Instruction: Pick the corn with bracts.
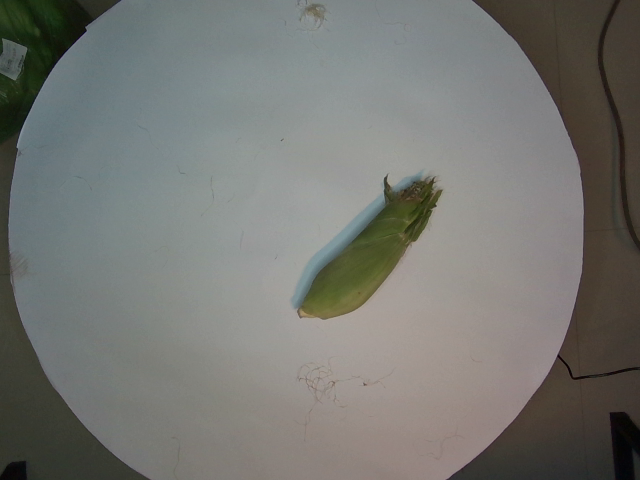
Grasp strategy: vertical